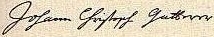
Signature of: johann christoph gatterer